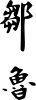
Signature of: zou lu